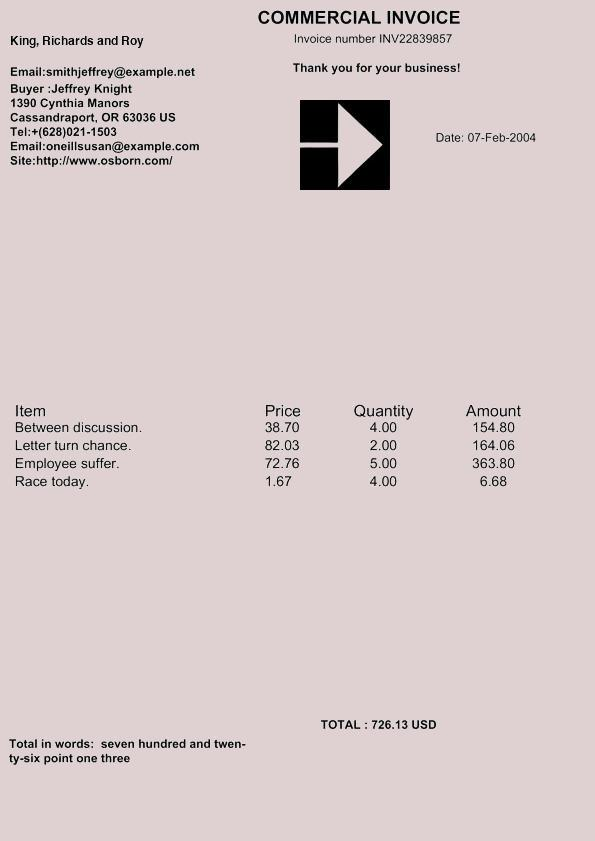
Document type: Invoice